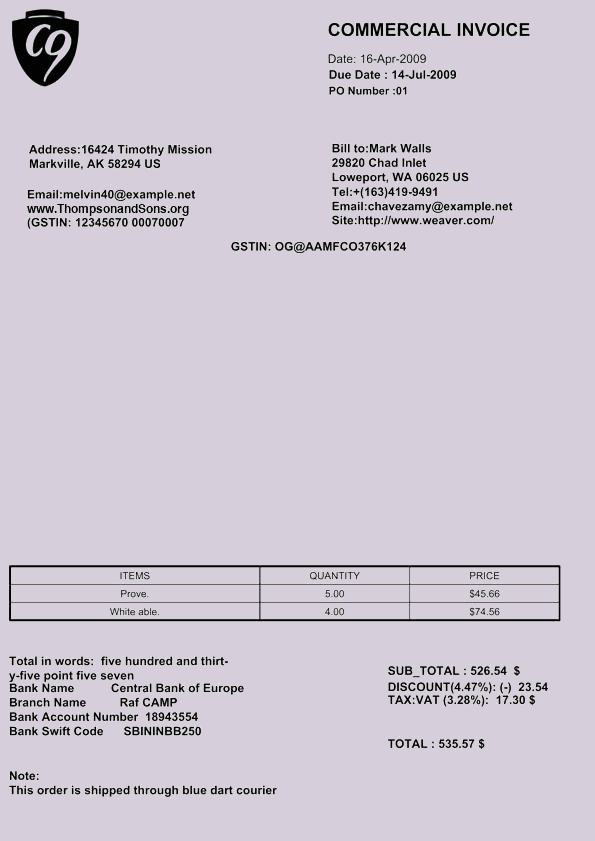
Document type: Invoice